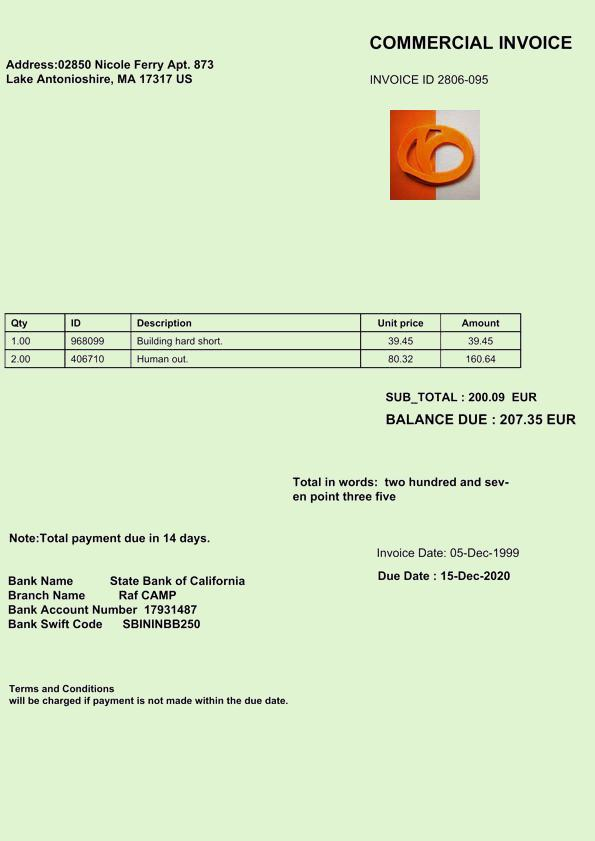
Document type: Invoice